Question: What is the main concern?
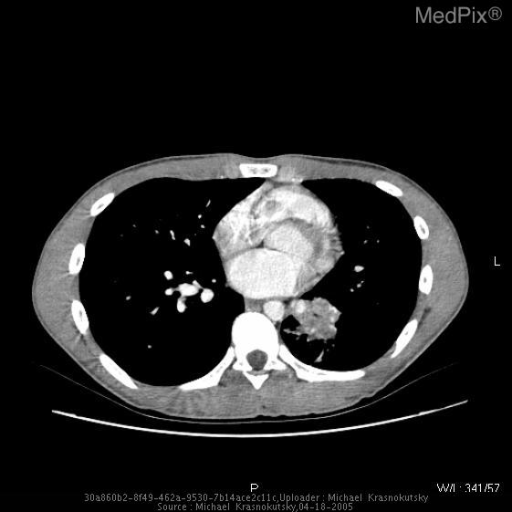
Answer: The findings suggest •  Chest radiograph demonstrates opacity in LLL.   Thin slice CT with IV contrast in arterial phase demonstrates no abnormal vessels extending to this consolidation to indicate that this may be a sequestration.

•  A repeat chest radiograph and a CT after 10 day antibiotic therapy demonstrates partial resolution of retrocardiac opacity.  CT shows segmental bronchiectasis most likely resulting from numerous prior infections.. Thin slice CT with IV contrast in arterial phase demonstrates no abnormal vessels extending to the consolidation.  Bronchial walls are seen enhancing with contrast.  Lower density material most likely represents mucous and purulent material.. The patient might have a history of 15 year old boy, air evacuated from Japan with a history of recurrent productive cough..